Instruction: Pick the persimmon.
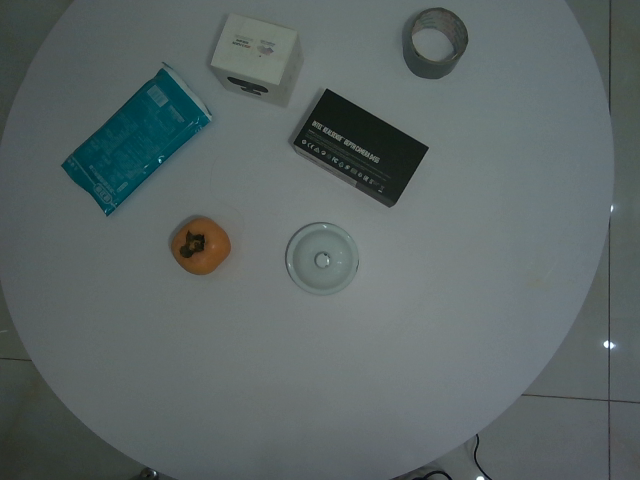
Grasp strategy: vertical